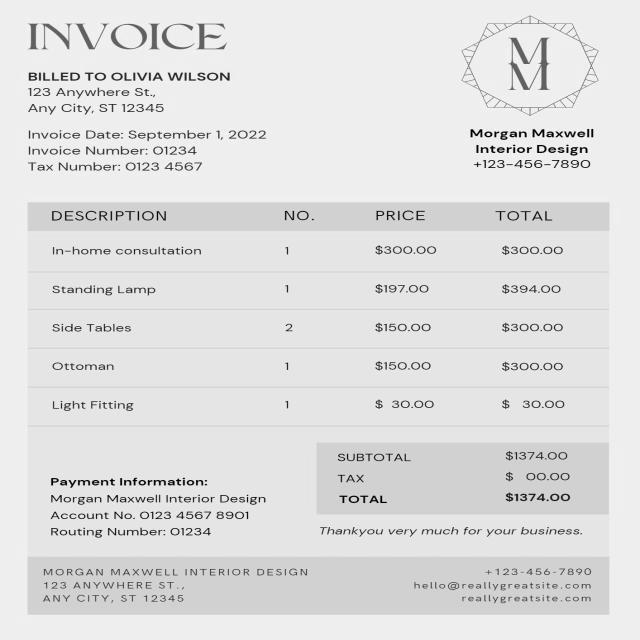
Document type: Invoice